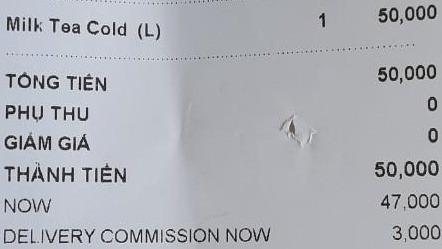
Milk Tea Cold (L) 1 50,000

TỔNG TIỀN 50,000
PHỤ THU 0
GIẢM GIÁ 0
THÀNH TIỀN 50,000

NOW 47,000
DELIVERY COMMISSION NOW 3,000